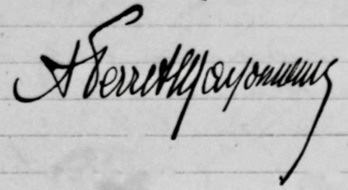
Signature of: adrien perret maisonneuve